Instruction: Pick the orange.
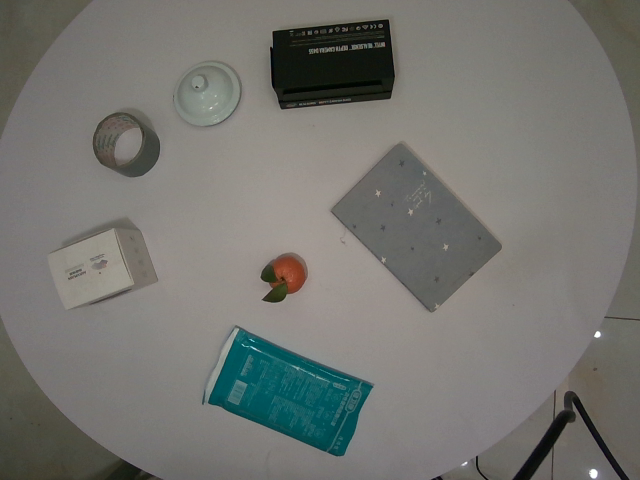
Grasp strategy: vertical